Question: What is the potential diagnosis?
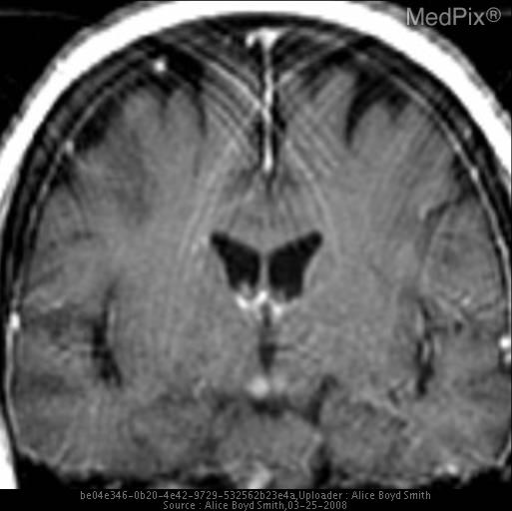
Answer: The possible diagnosis includes •  bilateral thalamic glioma
•  metabolic/toxic processes (Wernicke encephalopathy, Leigh disease, Wilson disease)
•  infectious agents (Japanese and West Nile encephalitis, Creutzfeldt-Jakob disease)
•  vascular lesions(deep venous thrombosis, top of the basilar syndrome, infarction of the artery of Percheron).